Question: What could the diagnosis suggest?
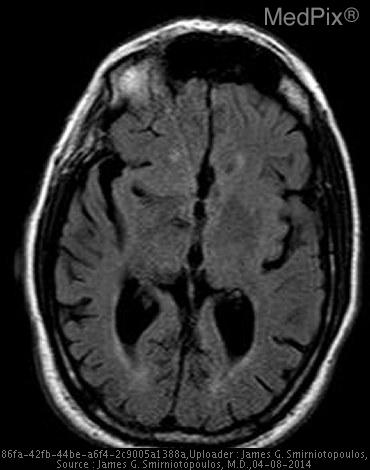
Answer: The possible diagnosis includes Low grade glioma (astrocytoma Gr 2)
Lacunar infarction
Subcortical white matter infarct
Cortical MCA infarction.